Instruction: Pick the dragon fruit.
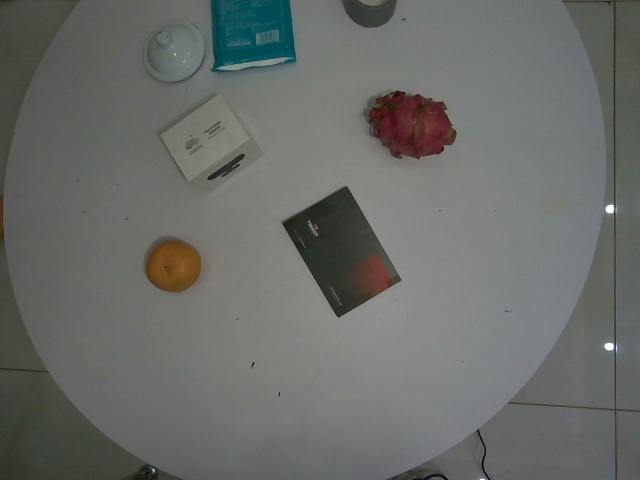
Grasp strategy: vertical